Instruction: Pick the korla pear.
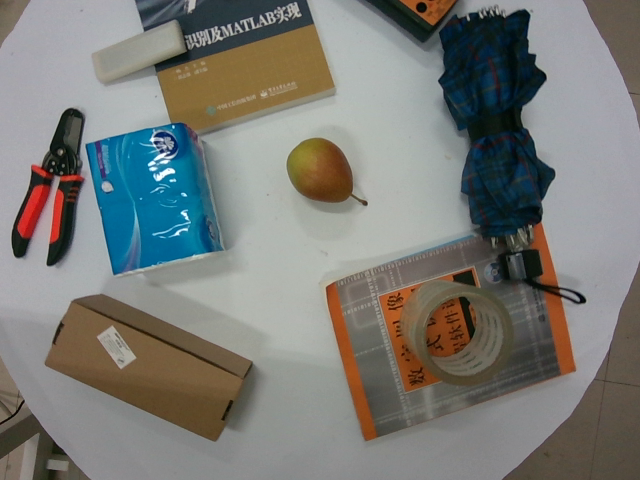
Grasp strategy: vertical